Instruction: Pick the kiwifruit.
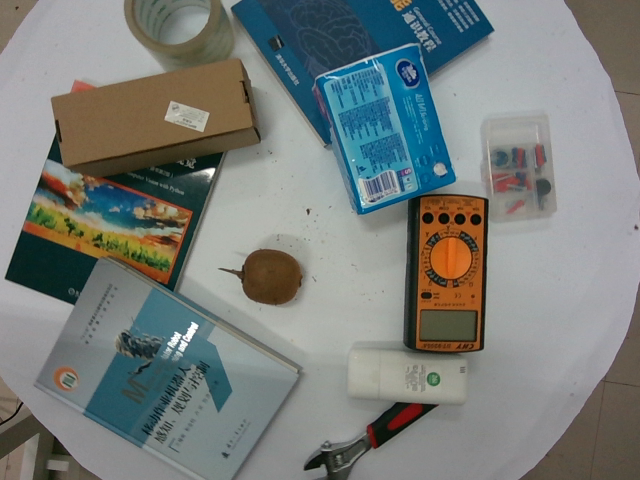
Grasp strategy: vertical